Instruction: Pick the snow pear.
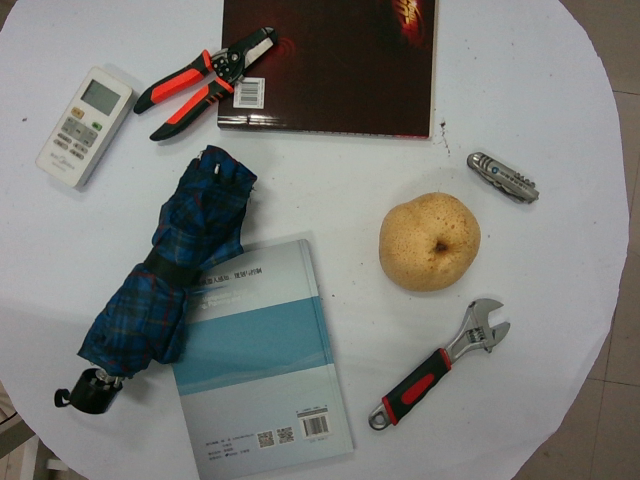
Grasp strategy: vertical